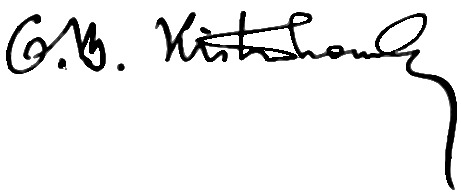
Signature of: george kistiakowsky